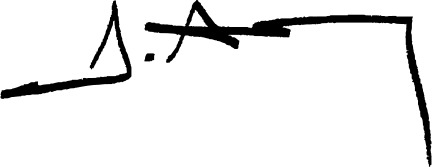
Signature of: fahrettin altun